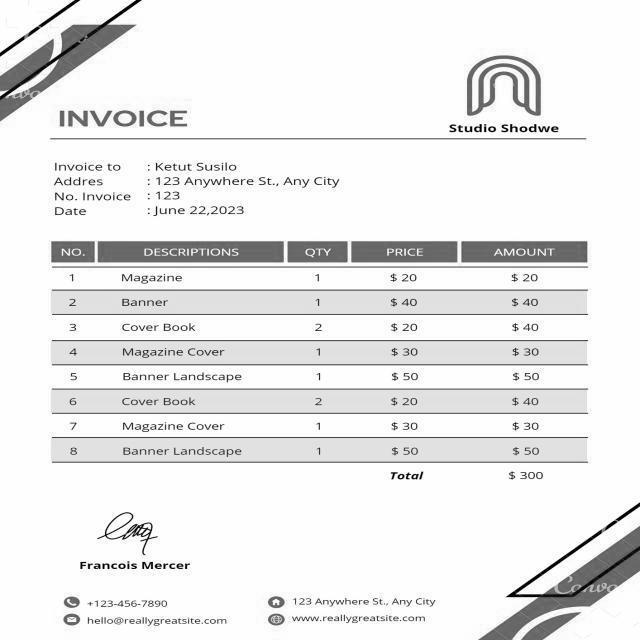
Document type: Invoice